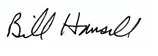
Signature of: bill hansell